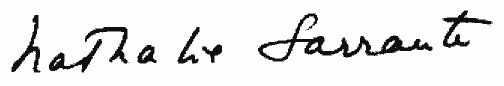
Signature of: nathalie sarraute